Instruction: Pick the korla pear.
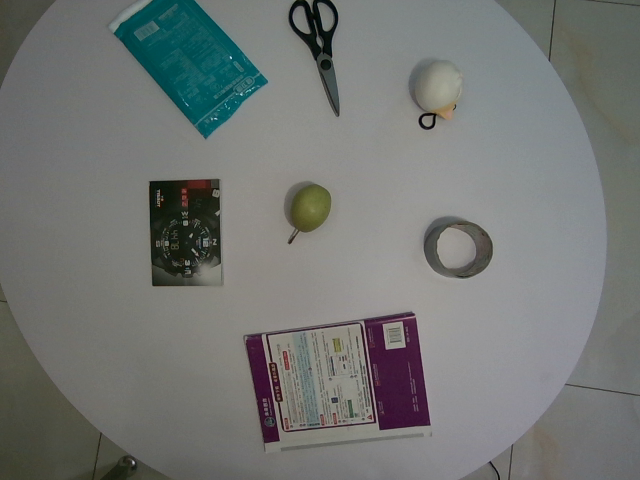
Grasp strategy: vertical